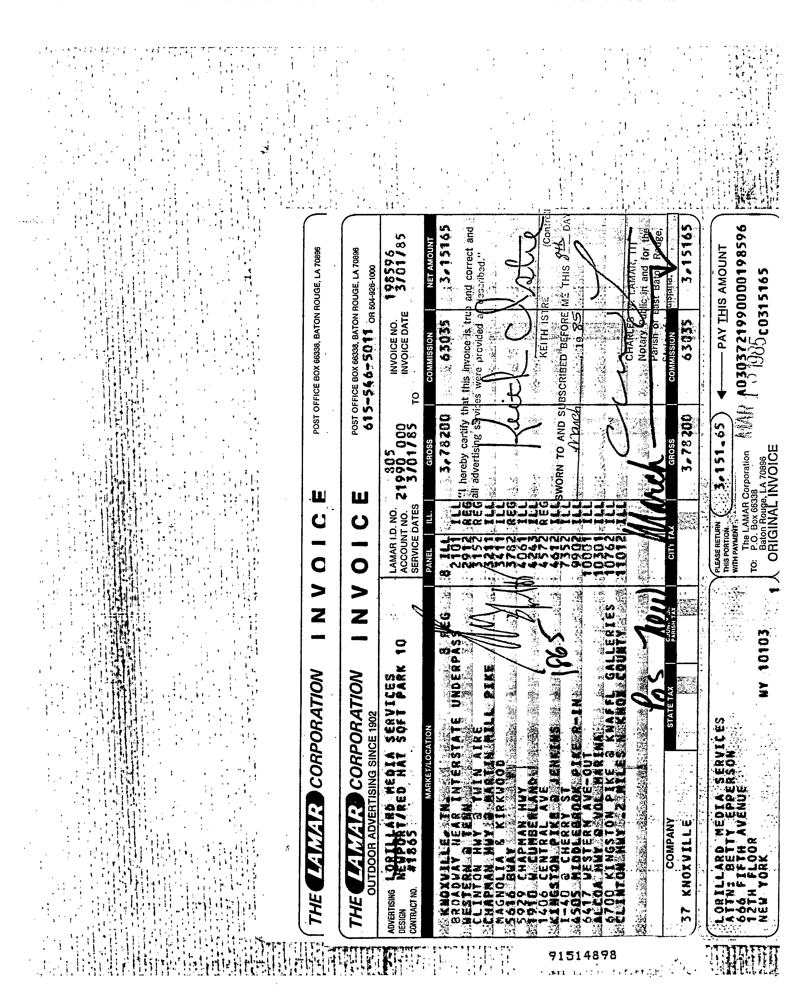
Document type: Invoice